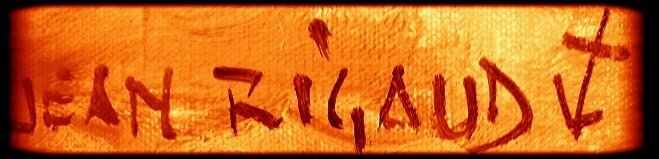
Signature of: jean rigaud